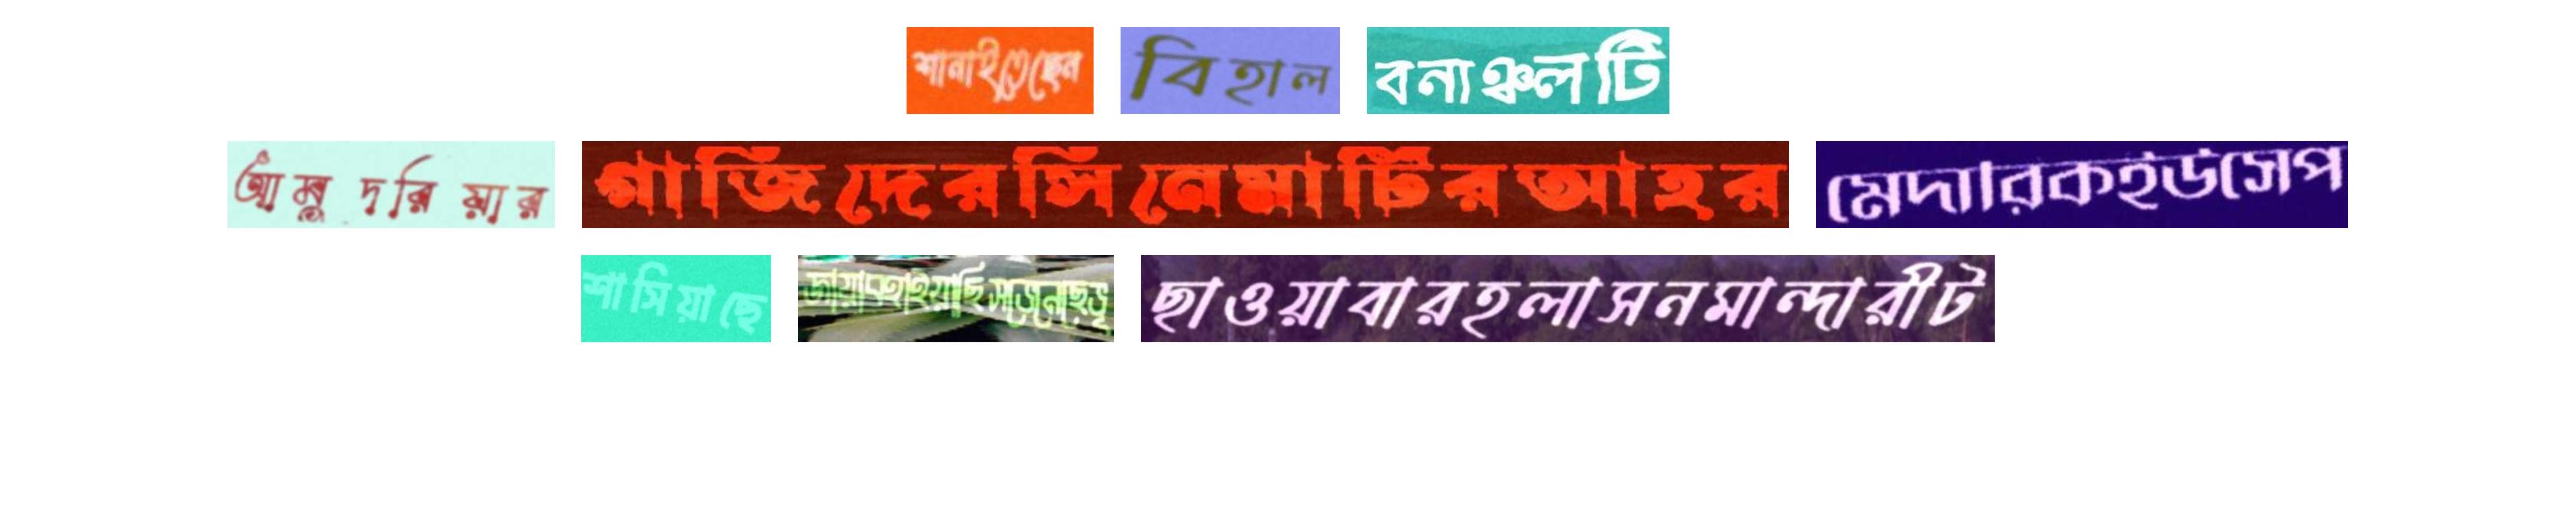
শানাইতেছেন বিহাল বনাঞ্চলটি
আমুদরিয়ার গাজিদেরসিনেমাটিরআহর মেদারিকইউসেপ
শাসিয়াছে জায়াবহাইয়াছিসভেনেছেভূ ছাওয়াবারহলাসনমান্দারীট